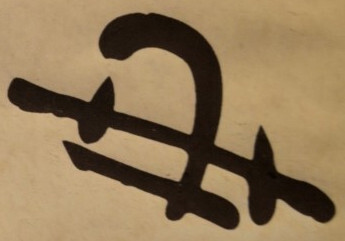
Signature of: gojong of the korean empire